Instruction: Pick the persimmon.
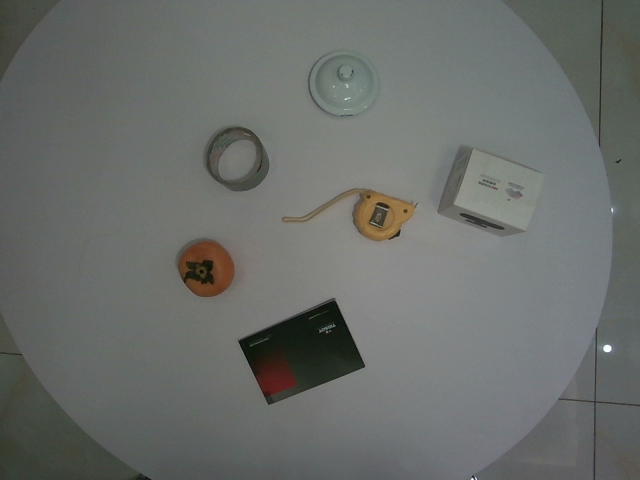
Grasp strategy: vertical